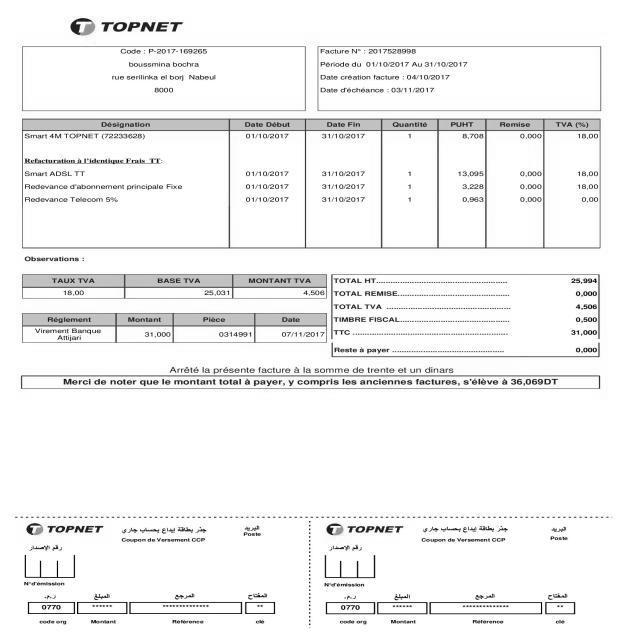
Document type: Invoice